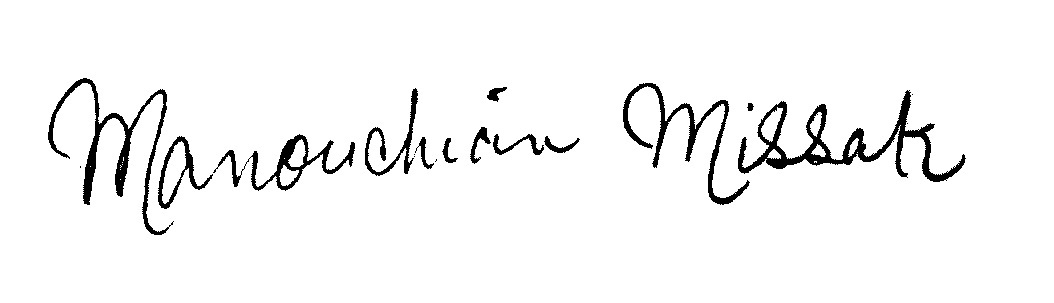
Signature of: missak manouchian